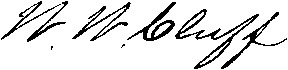
Signature of: william w cluff